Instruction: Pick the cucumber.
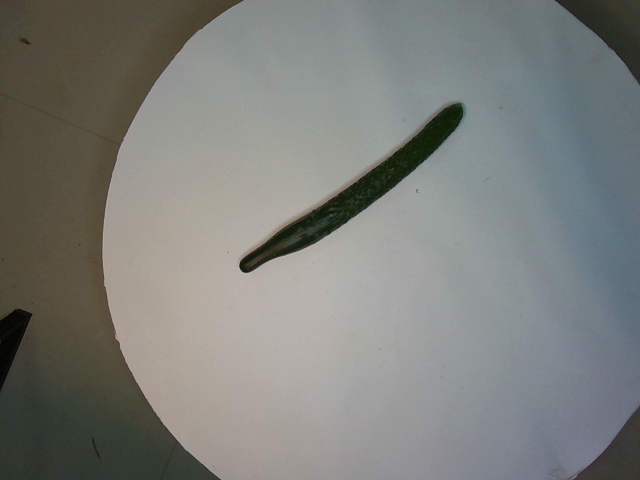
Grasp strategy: vertical